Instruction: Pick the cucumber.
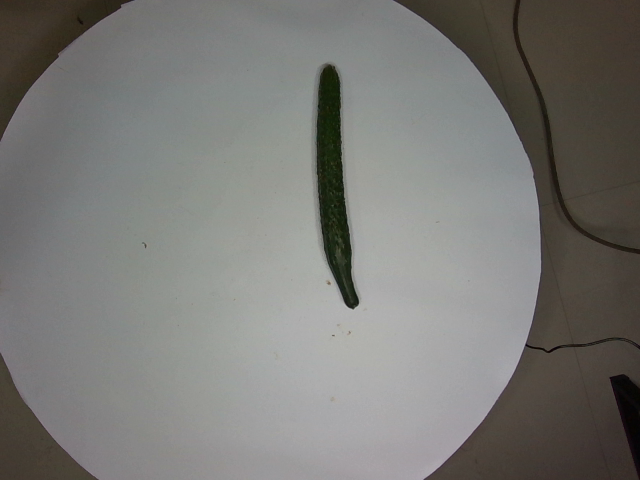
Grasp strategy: vertical